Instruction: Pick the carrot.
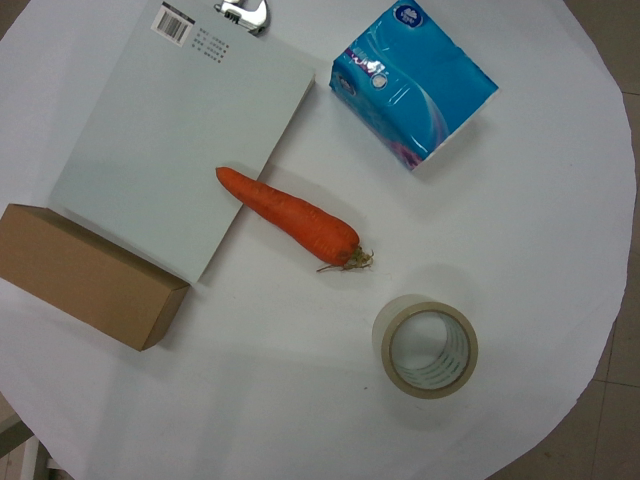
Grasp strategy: vertical